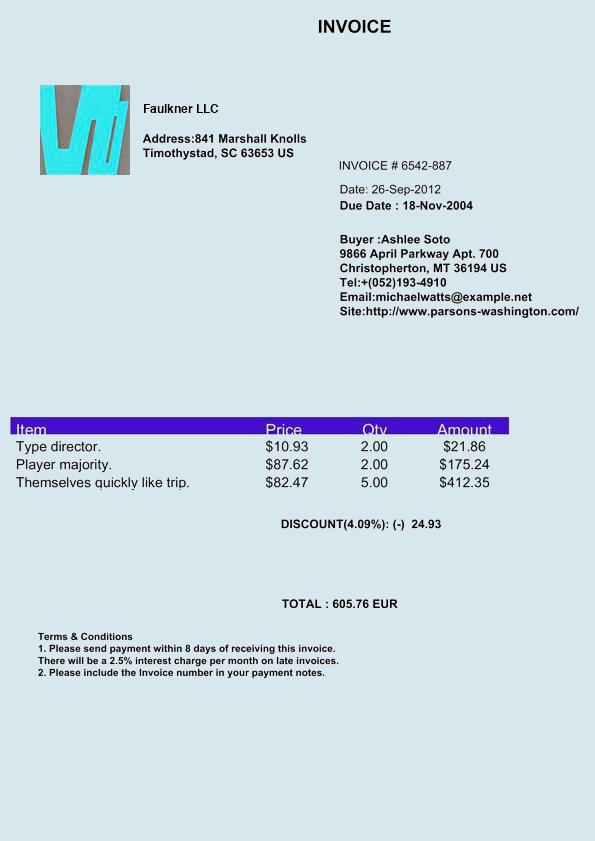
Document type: Invoice